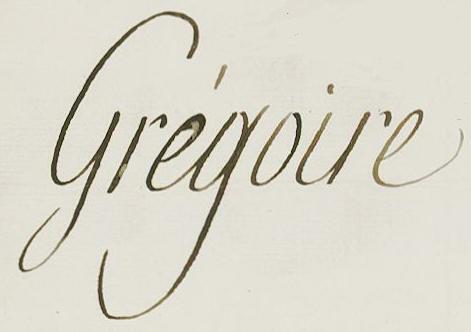
Signature of: henri grégoire